Patient: Female, age 62
The patient was a 62-year-old Chinese woman with no previous disease history. She was admitted to our hospital in August 2016 due to intermittent fever with cough for 2 years, left chest wall redness, and swelling for 3 months. She presented with a fever and cough repeatedly from September 2014. Laboratory tests showed increased white cells and chest computed tomography (CT) suggested patchy infiltration in the left lower lobe, with mediastinal lymph node enlargement (Figure 1A-D). Empirical treatment with cephalosporin was partially effective, but the symptoms were recurrent. In May 2016, she developed redness and a swelling in the left front chest wall with pain and high fever. She was admitted to our hospital for incision and drainage of the disease site and antibiotic administration. At the time of admission, laboratory tests showed white blood cells counts of 20.61x109/L (3.5-9.5x109/L); neutral cell percentages of 0.744 (0.4-0.75); hemoglobin: 79 g/L (130-175g/L), platelets: 384x109/L (125-350x109/L), blood C-reactive protein (CRP): 43.6 mg/L (0-8 mg/L), high levels of Immunoglobin G (IgG): 50.5 g/L (7.51-15.6 g/L); blood (1, 3)-D glucan (G tests): 146.20 pg/mL (<100.5 pg/mL); and blood galactomannan test (GM) positivity (0.64) (<0.5). HIV serology tests were negative, and normal CD4+ T cell counts and serum globulins levels (including IgA, IgM, and total IgE) were within normal reference ranges. Serum cryptococcal capsular antigen tests and blood tuberculosis infection T cell spot tests (T-SPOT.TB) were negative. Chest CT (2016-8-27) showed alveolar consolidation in the anterior segment of the left upper lobe, and an anterior chest wall with rib destruction and multiple lymphadenopathies in the left axillary and mediastinum (Figure 1E-H). Fungal spores were detected in pus from the left chest wall and microbial cultures showed T. marneffei growth. Disseminated T. marneffei (lung, skin, and bone) were established and the patient was administered amphotericin B followed by itraconazole therapy. After 8 months of regular treatment, her condition improved and antifungal drugs were ceased. The patient was followed up regularly in the clinic (Figure 1I-L).
In July 2017, she again developed a high fever. Laboratory examinations after hospital admission showed white blood cells counts of 11.66x109/L; neutral cell percentages of 0.647; hemoglobin: 80 g/L; platelets: 308x109/L; blood CRP: 53.9 mg/L; IgG: 30.2 g/L; erythrocyte sedimentation rates of 66 mm/h (0-20 mm/h); and CD4+ T lymphocyte ratios of 32.6% (34-52%). G-tests, GM, and pro-calcitonin were within the normal range. Repeat chest CT scans showed consolidation in the left and right upper lobes. Bronchoscopy examinations were pathogen negative. After 2 weeks of treatment with beta-lactam antibiotics combined with oral antifungal drugs, no improvement in symptoms was observed and abnormal lung infiltration was observed in CT scans. CT-guided percutaneous right lung biopsy was performed. Pathological examinations demonstrated lung inflammation in the absence of granuloma formation. Mycobacterium avium (M. avium) was cultured and identified from mass spectrometry. Anti-NTM treatment included azithromycin, ethambutol, moxifloxacin, and rifabutin which were prescribed from August 2017. Due to adverse gastrointestinal and allergic reactions of the skin after 1 month of anti-NTM combination therapy, the patient refused treatment and was followed up in the clinic. No recurrence of the fever was observed.
In May 2018, the fever recurred with hand rashes, and the patient was admitted to the hospital a third time. Her body temperature peaked at 40 C with increased pulmonary infiltration accompanied by left sternoclavicular joint destruction (Figure 2A-C). Physical examinations revealed multiple palpable lymph nodes in the left neck, erythematous plaques, and nodules in both hands (Figure 3A). Blood tests were similar to previous examinations in which increased numbers of white blood cells, CRP, and high levels of serum IgG were observed. Immune electrophoresis revealed polyclonal gammopathy, and blood/bone marrow cultures were negative. After biopsy from the left cervical lymph node and left sternoclavicular joint, M. avium was cultured from both sites. Histopathology demonstrated inflammation from the lymph nodes, and small amounts of elastic fibers with small blood vessels. Histopathology of the hand skin showed neutrophil infiltration (Figure 3B and C). Microorganism cultures were negative. The patient was finally confirmed as disseminated NTM secondary to disseminated T. marneffei. In view of the negative microbial cultures in skin biopsy tissues, and the rapid resolution of hand rashes with steroid ointments, Sweet's syndrome was diagnosed. Combination anti-NTM therapy was re-prescribed from June 2018. After 1 year of treatment, the patient's symptoms and pulmonary consolidation improved. Bone destruction and lymphadenopathy, however, remained obvious (Figure 2D-F). Laboratory tests were in the normal range except for IgG (Figure 4). The patient presented multiple intracellular pathogen infections without HIV or immunodeficiency. Serum cytokines including IL-2, IL-4, IL-6, IL-10, TNF-alpha, and IFN-gamma were within the normal range. Serum samples from both patients and controls (blood donors) including anti-IFN-gamma autoantibodies, anti-IL-12 autoantibodies, anti-TNF-alpha, and IL-12 were assessed using ELISA kits (Cloud-Clone Corp). Patient serum was tested as four independent samples and statistical analysis were performed using unpaired t-tests (GraphPad Prism Software). The mean concentration of anti-IFN-gamma antibodies in the serum samples of the patient (range: 33.13-47.06 ng/mL) was 2.85-fold higher than healthy subjects (range: 8.41-20.02 ng/mL) (P<0.01) (Figure 5). No statistically significant differences between patients and controls for TNF-alpha, IL-12, and anti- TNF-alpha were observed (data not shown).
Keywords: mycobacterium avium, sweet’s syndrome, talaromyces marneffei, autoantibodies, interferon-gamma
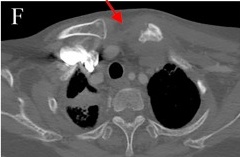
Image caption: 2019-06-04 chest CT showed gradually absorption of pulmonary consolidation but remains of bone destruction and lymphadenopathy after treatment (arrows).